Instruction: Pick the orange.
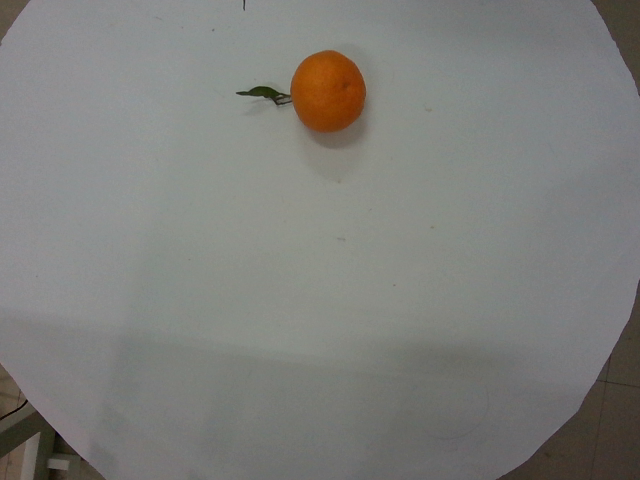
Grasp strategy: vertical